Question: How is the history relevant to the case?
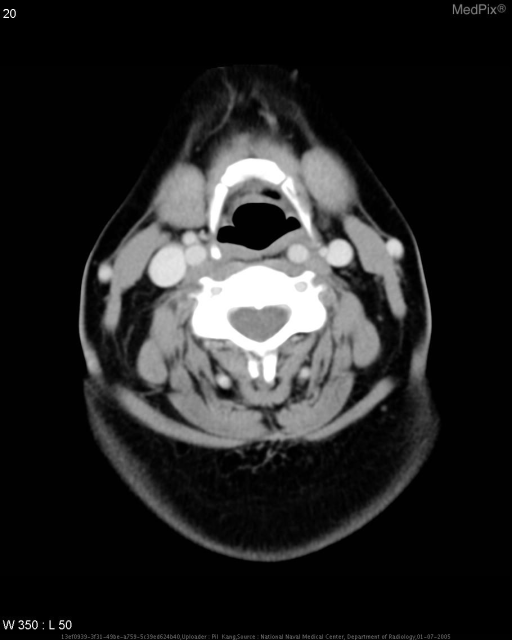
Answer: The patient's history of Patient c/o night sweats and fevers. is key in understanding the case.